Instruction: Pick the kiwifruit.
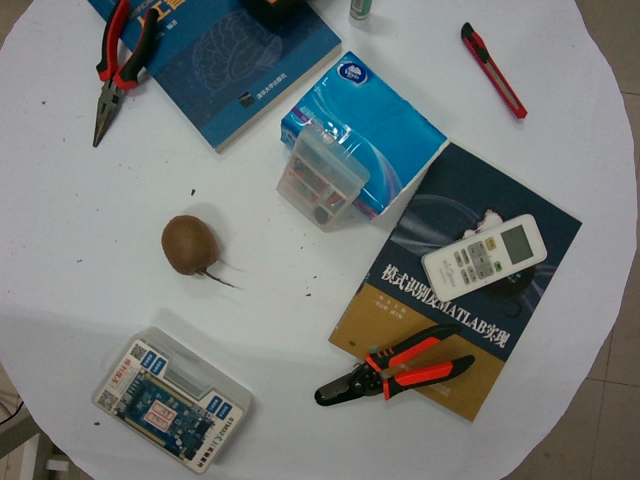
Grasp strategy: vertical